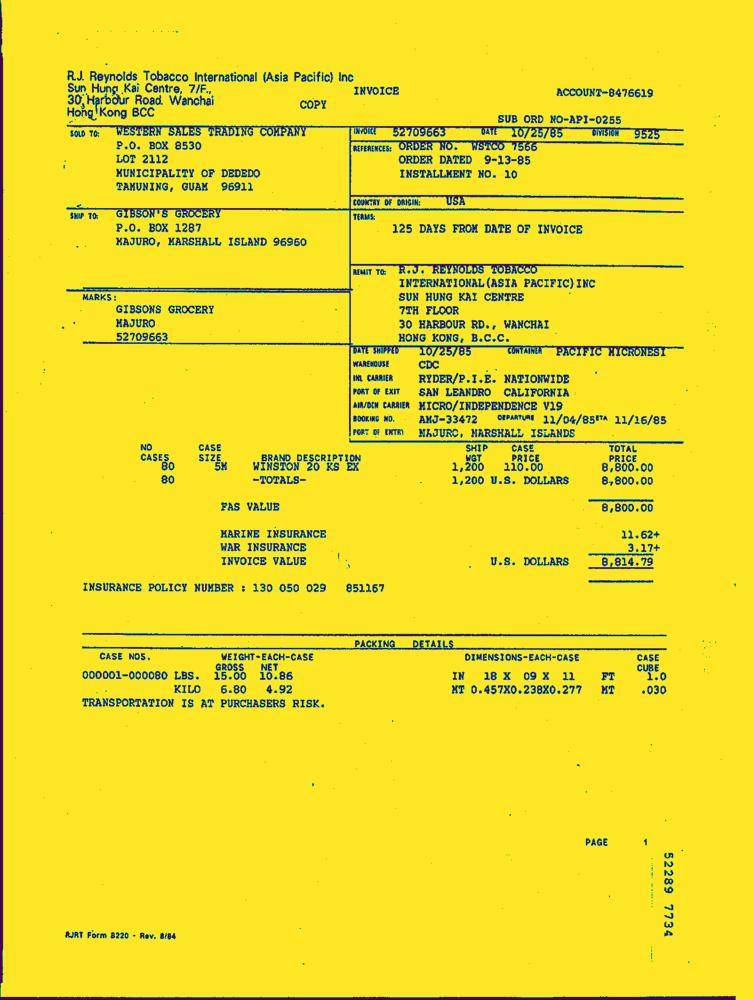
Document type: Invoice-Doc